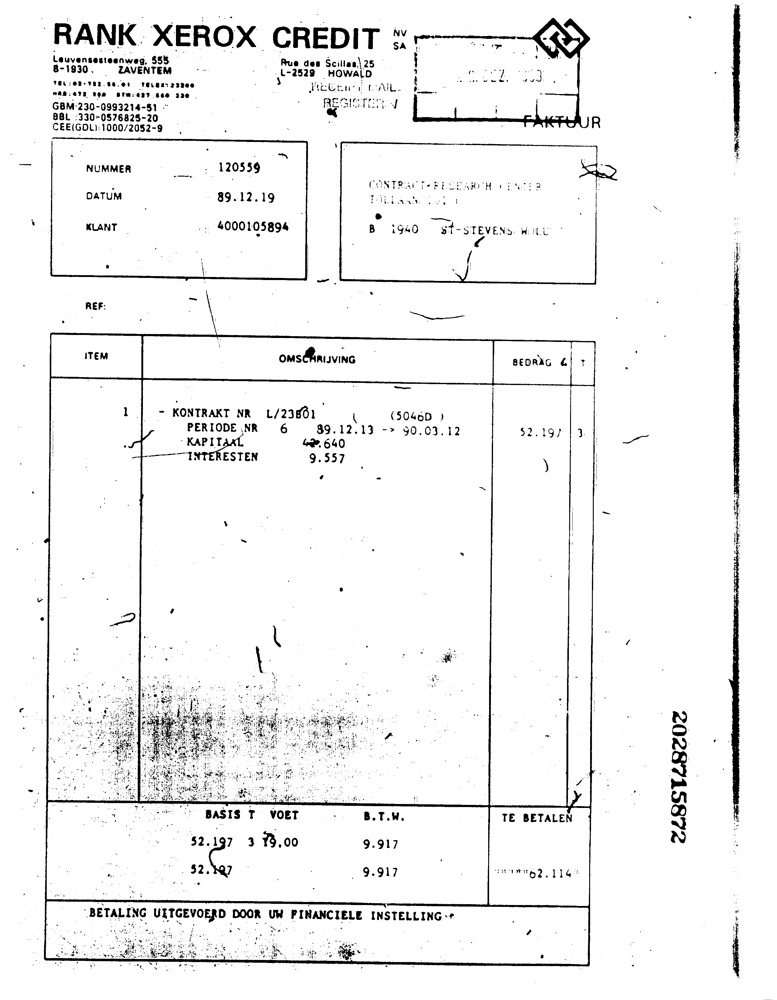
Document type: Invoice